Question: What is the mailing or notice date provided in the document?
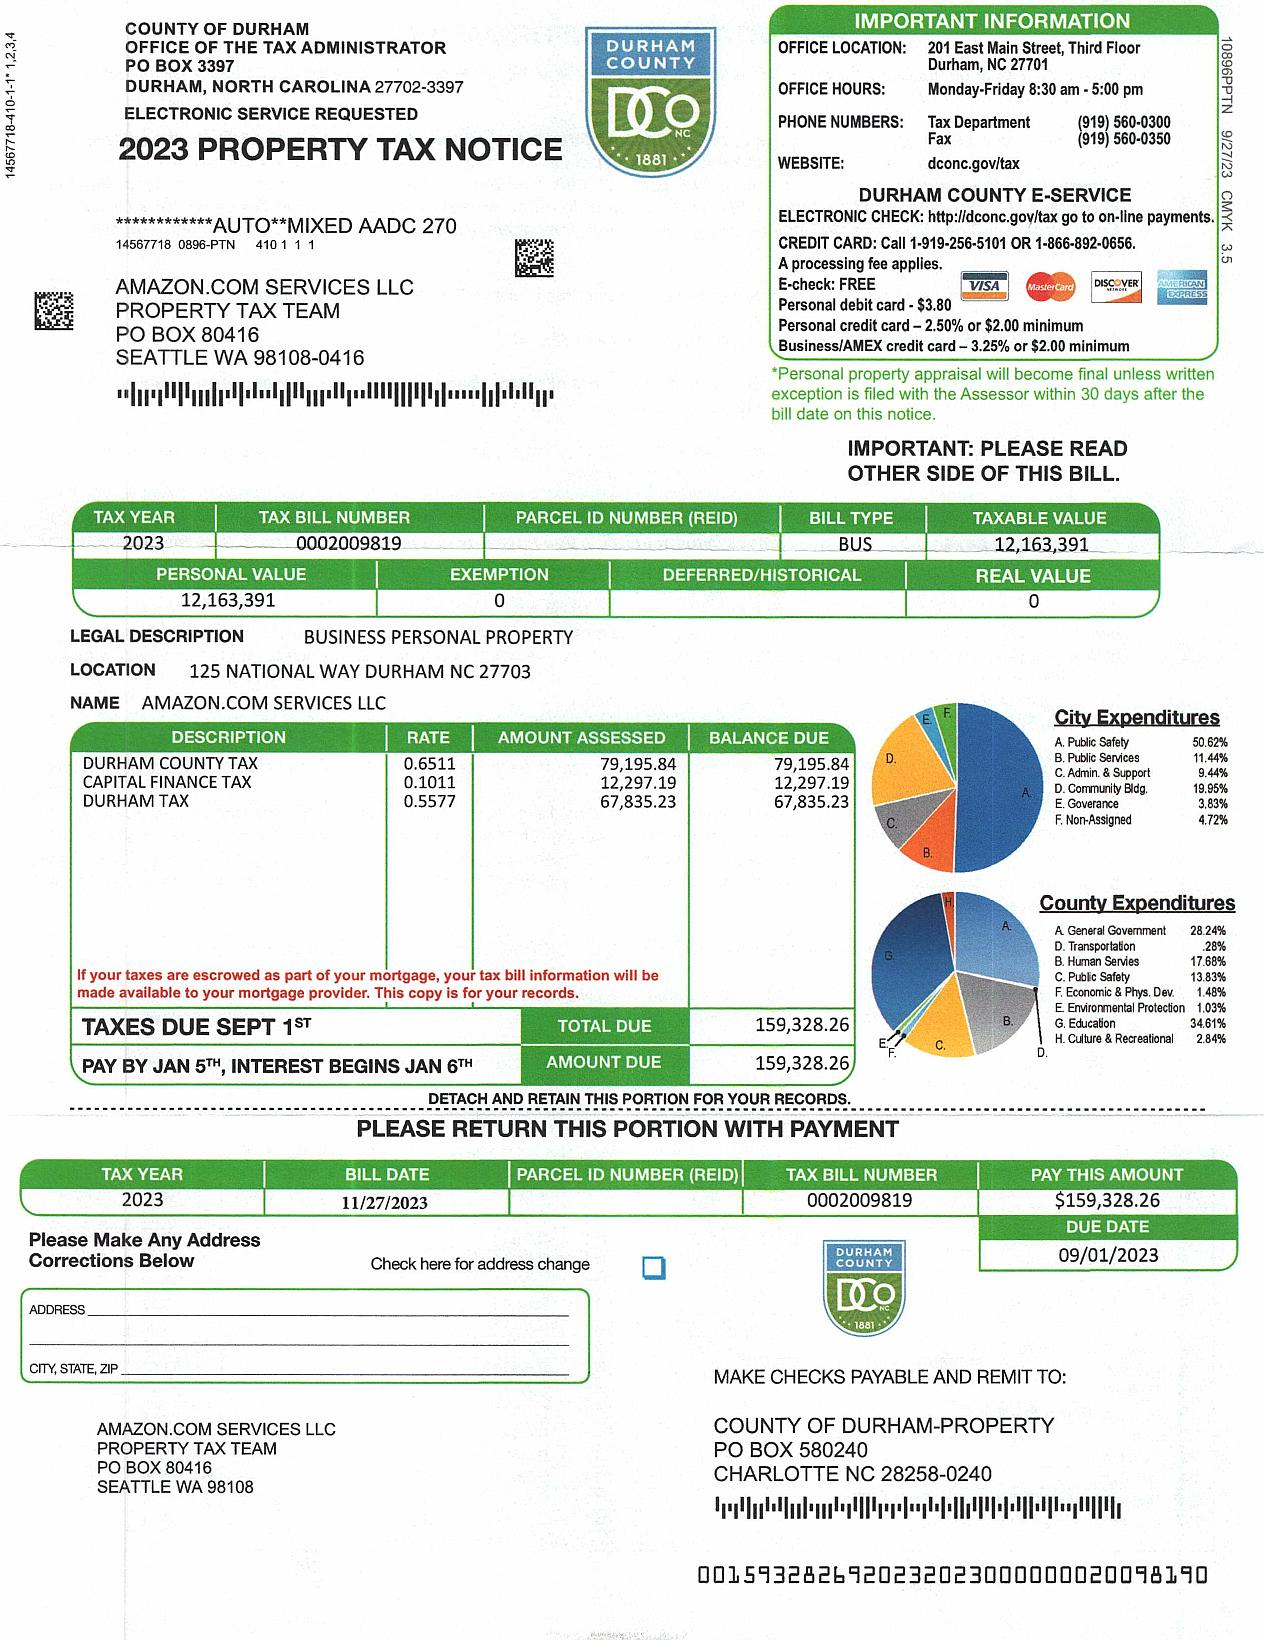
Answer: "11/27/23"